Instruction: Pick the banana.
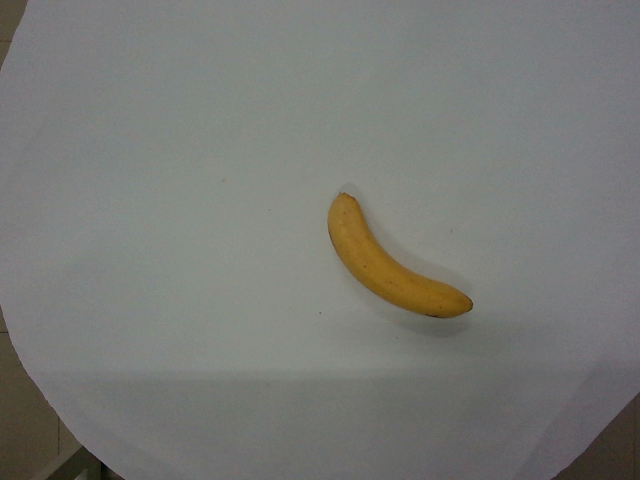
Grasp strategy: vertical